Question: How is the history relevant to the case?
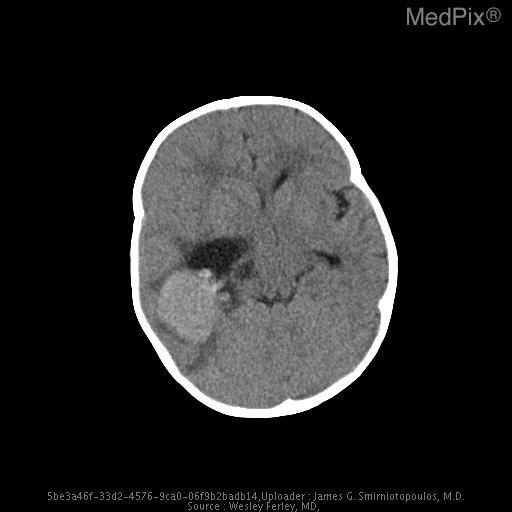
Answer: The patient's history of 15 month old girl fell off a chair.  The following day, she was acting more somnolent.  Head CT was abnormal. is key in understanding the case.